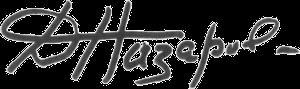
Signature of: dmitry nazarov